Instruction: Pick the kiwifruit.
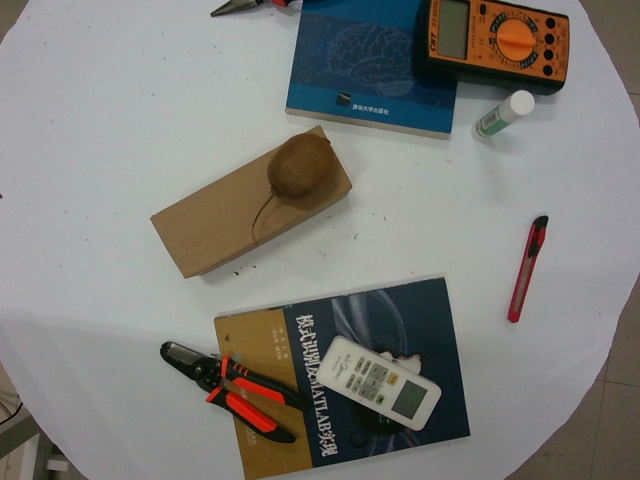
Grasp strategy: vertical